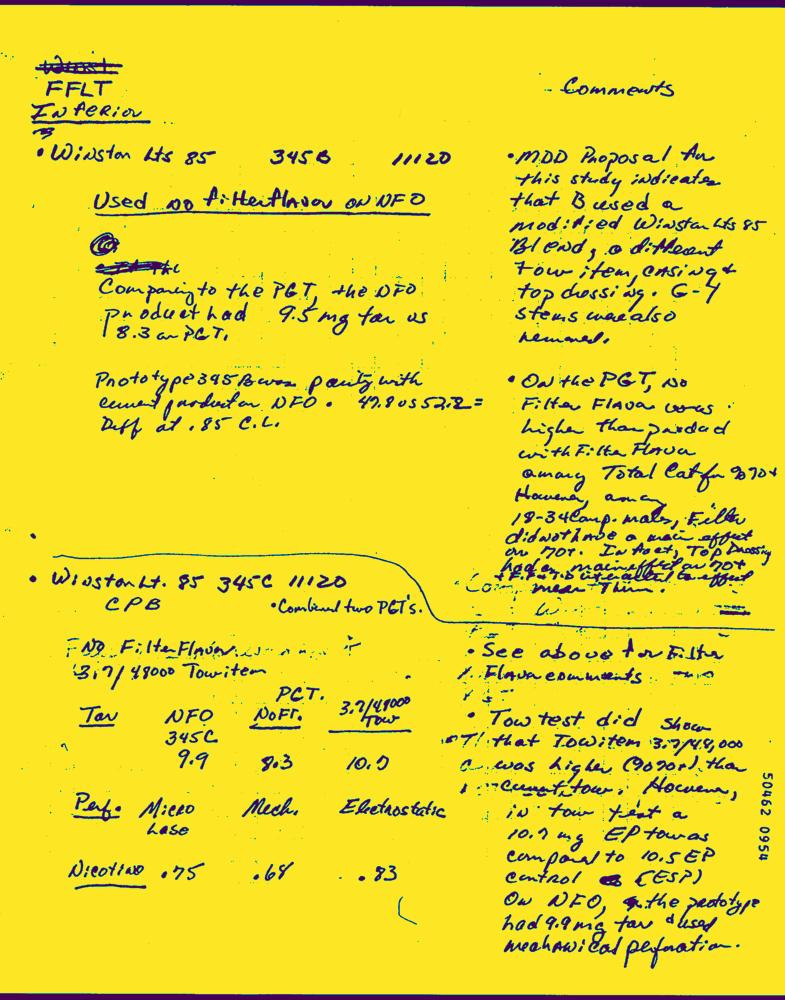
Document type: Hand-Written